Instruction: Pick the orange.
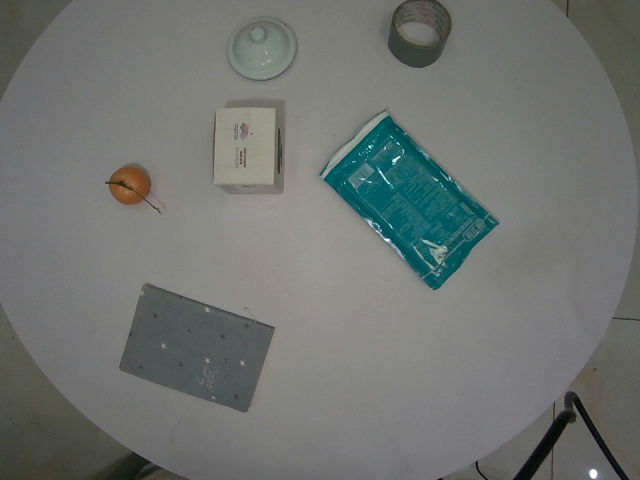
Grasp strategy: vertical